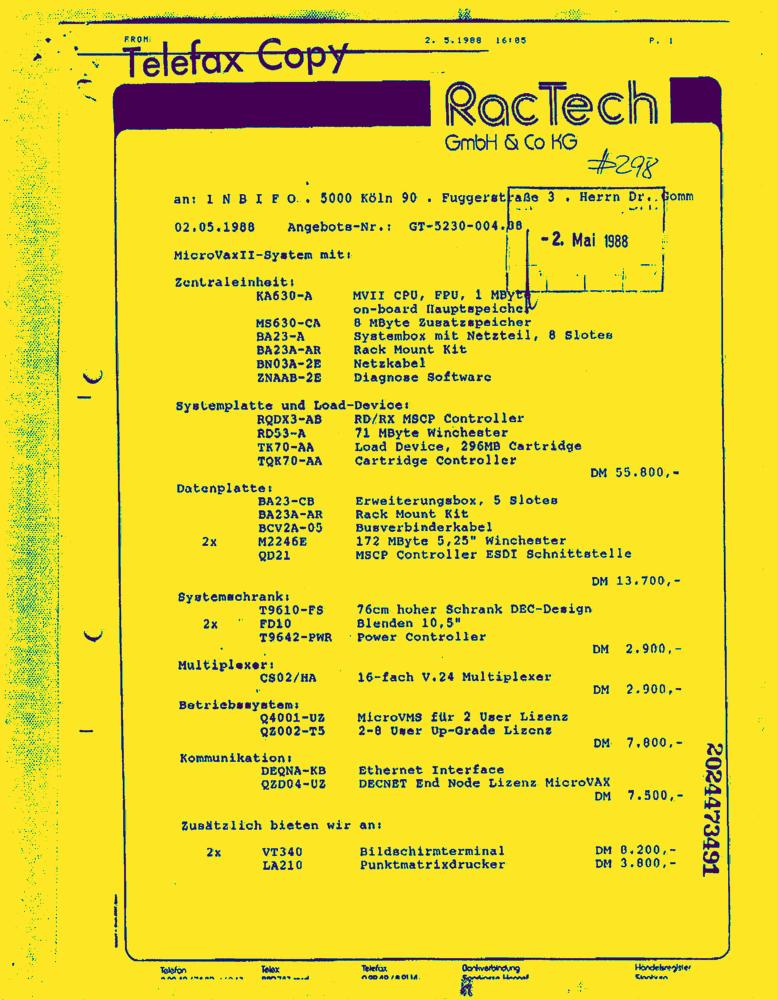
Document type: Invoice-Doc